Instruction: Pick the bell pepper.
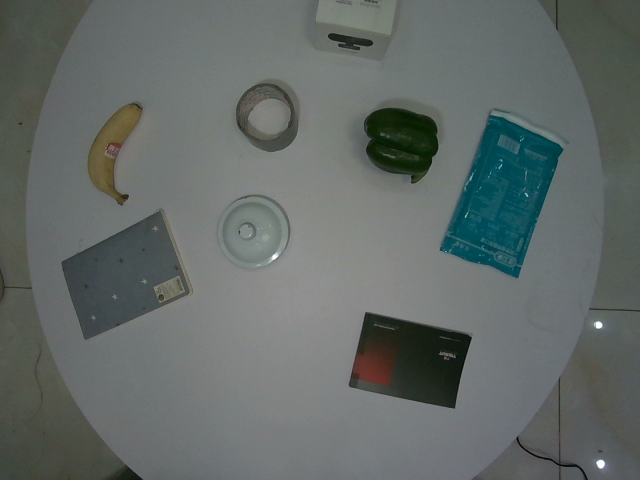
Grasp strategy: vertical